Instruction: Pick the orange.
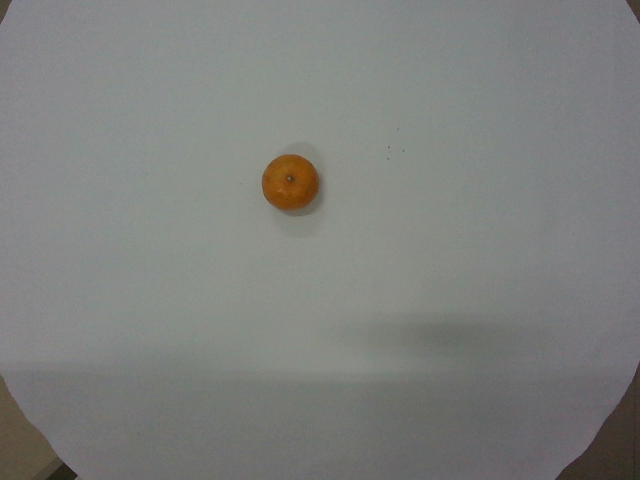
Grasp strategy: vertical